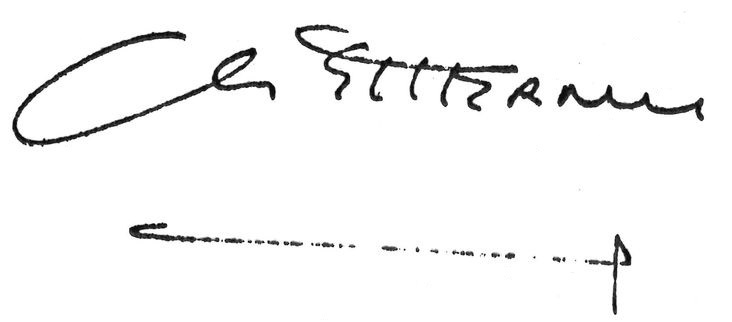
Signature of: charles hernu